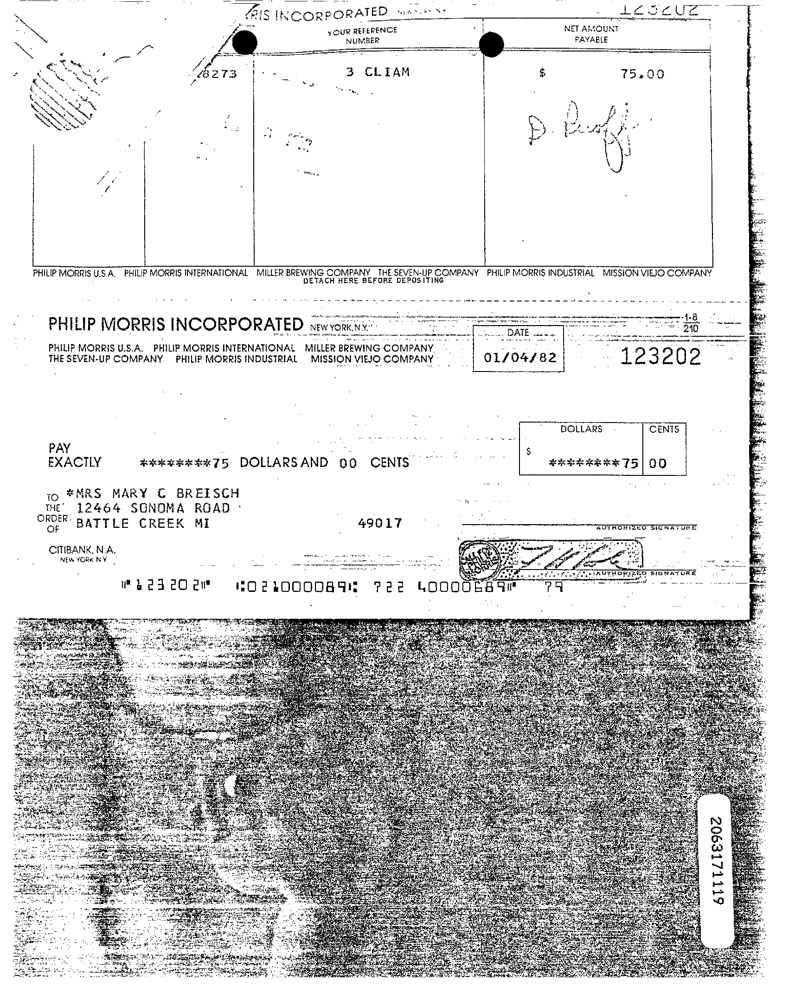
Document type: Invoice